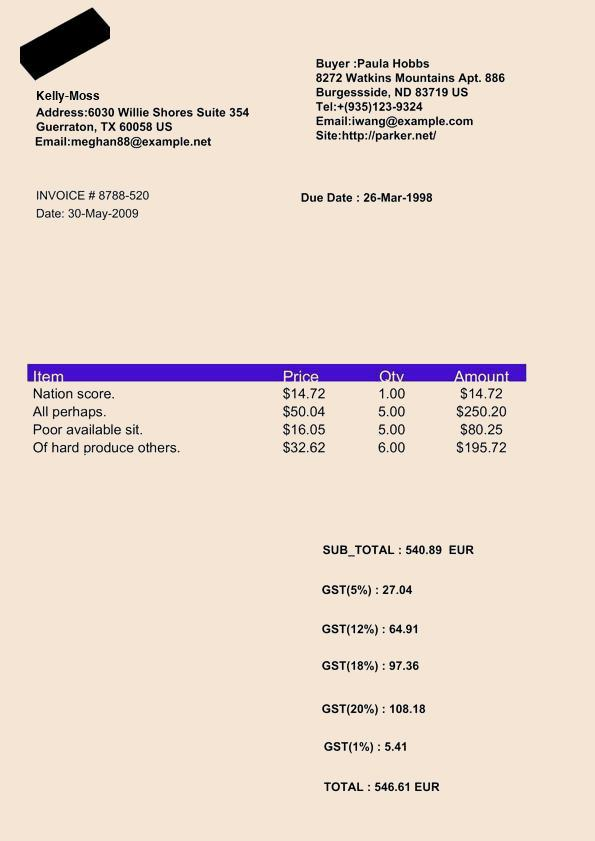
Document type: Invoice